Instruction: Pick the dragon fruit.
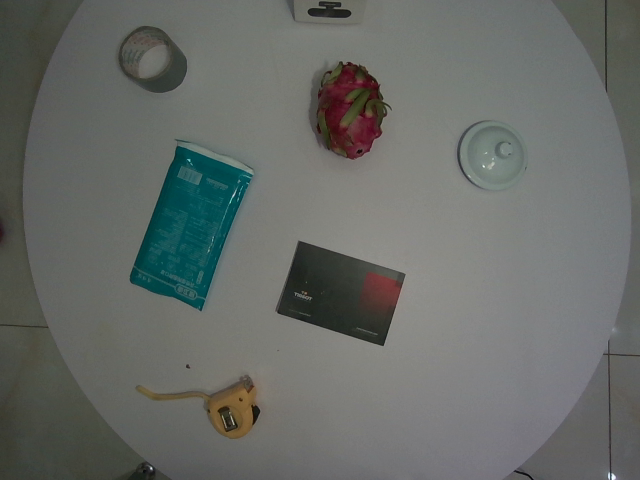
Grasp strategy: vertical